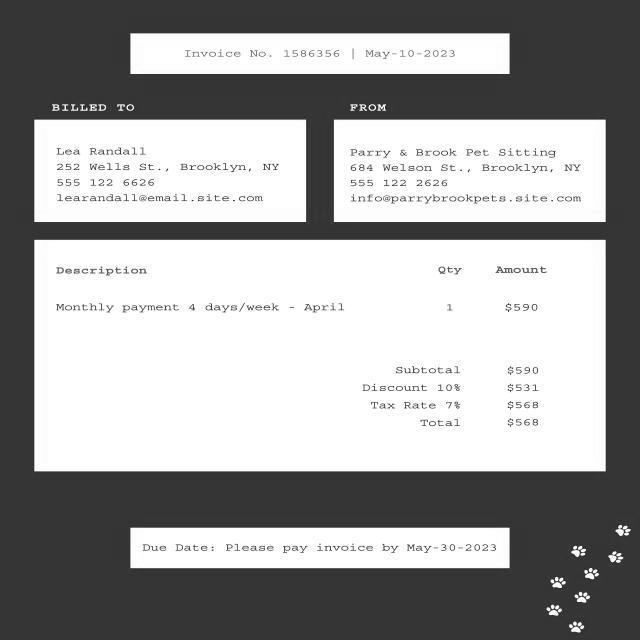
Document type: Invoice